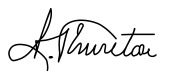
Signature of: lorrin a thurston